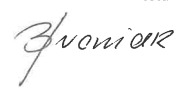
Signature of: sławomir broniarz